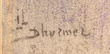
Signature of: lucien lévy dhurmer